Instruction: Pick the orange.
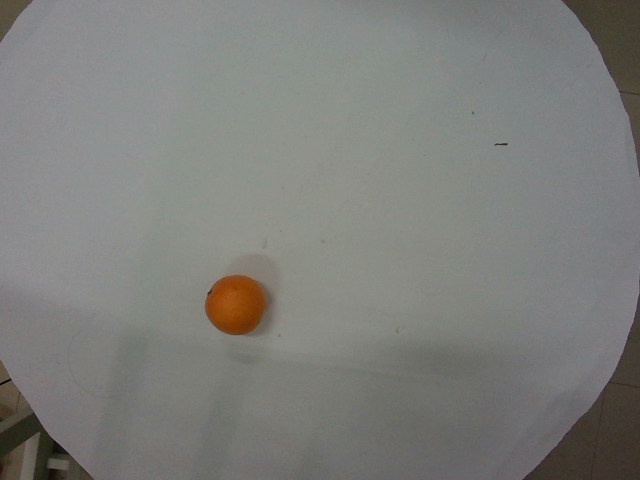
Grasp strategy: vertical